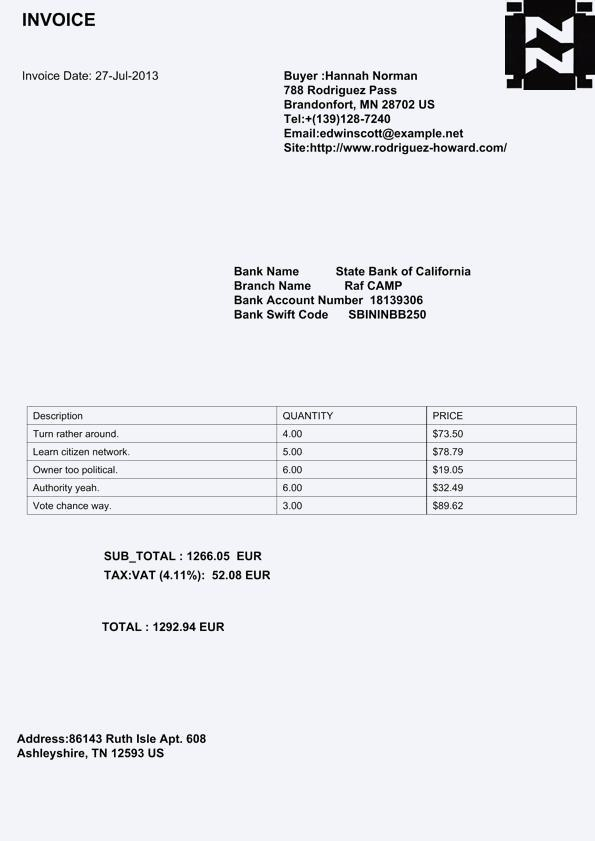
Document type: Invoice